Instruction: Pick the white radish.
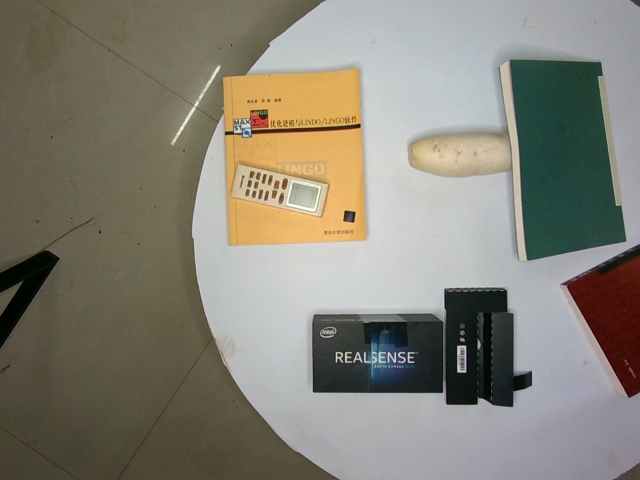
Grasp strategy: vertical